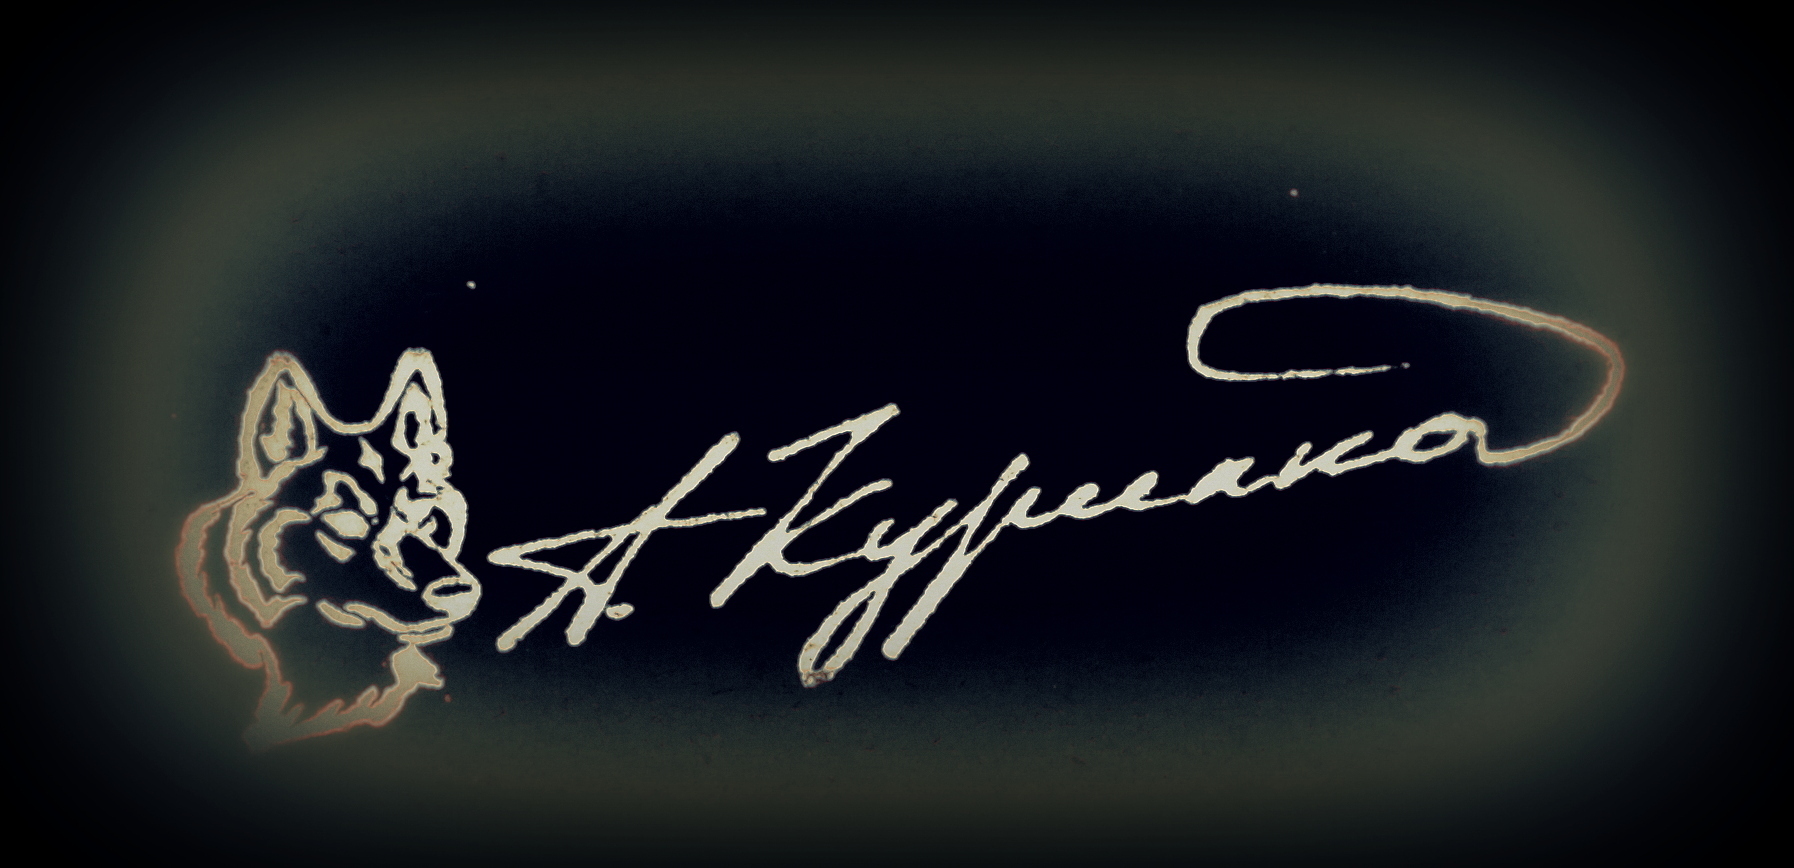
Signature of: aleksey kurilko